Question: What is the main concern?
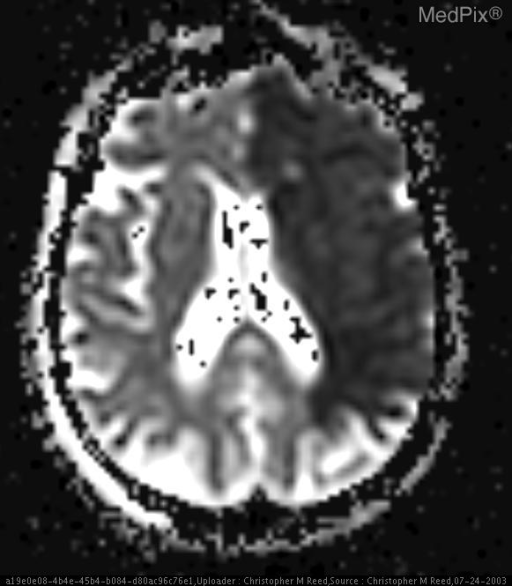
Answer: The findings suggest Non-Enhanced CT - Subtle left sided "insular ribbon sign" with loss of normal gray-white differenciation and overlying sulcal effacement.

MRI - Diffusion weighted images demonstrate marked intensity over the entire left ACA and MCA territories. Corresponding ADC hypointensity seen in this case confirms that there has been an acute infarct. The displayed FLAIR image further reveals the hyperintensity involving these same regions. Note the sparing of the PCA territory on the affected side. Selected MRA image of the bilateral carotid arteries demonstrates occlusion of the left ICA shortly after the bifurcation. Note the vertebrobasilar system is intact, supplying the PCA territories.. Applied Diffusion Coefficient Image from MRI TIA Protocol performed after NECT.. The patient might have a history of Acute onset right sided neurological collapse two hours prior to presentation..